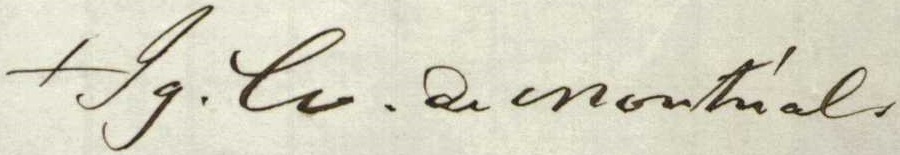
Signature of: ignace bourget